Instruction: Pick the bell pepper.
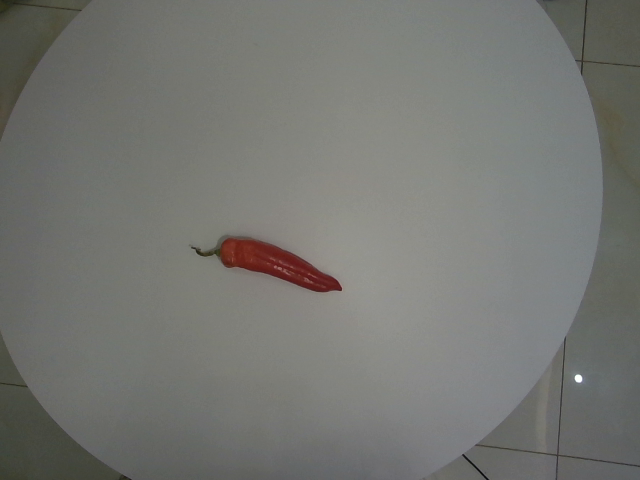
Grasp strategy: vertical